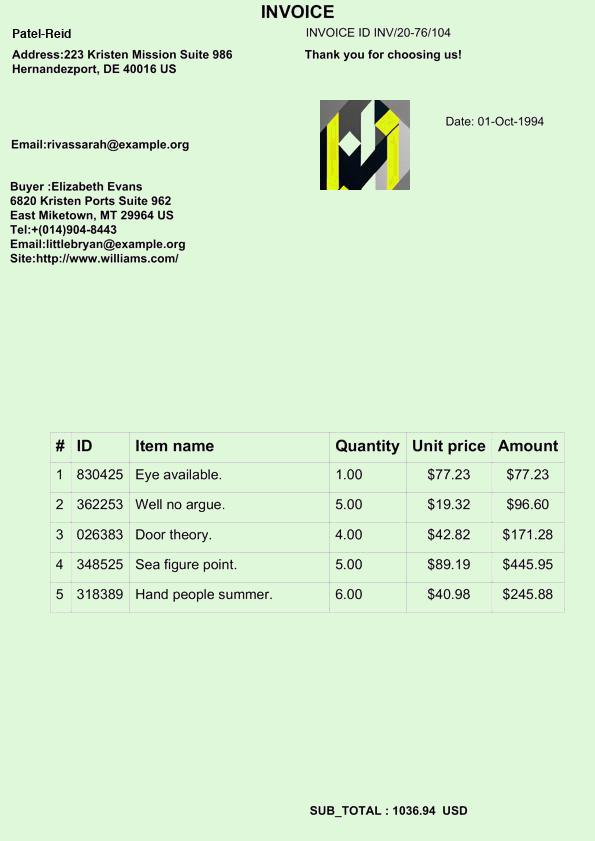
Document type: Invoice